Question: How does the patient history play a role?
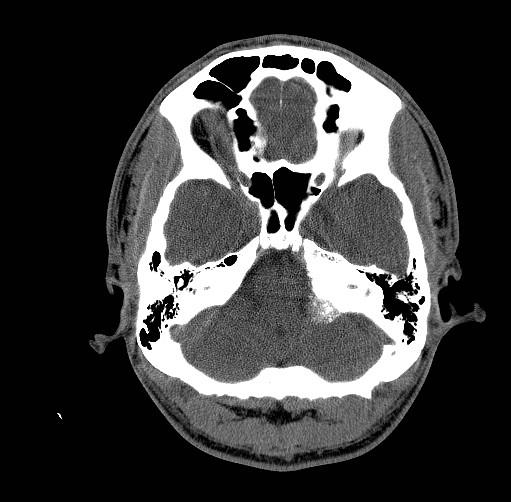
Answer: The patient's history of 26 year-old man, detailed history withheld is key in understanding the case.